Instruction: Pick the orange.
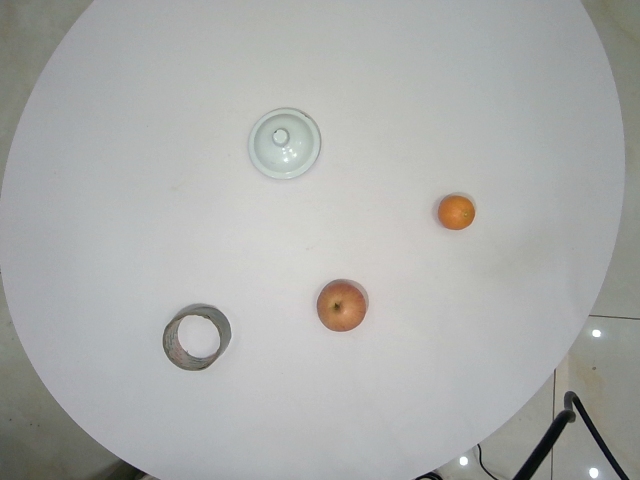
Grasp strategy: vertical